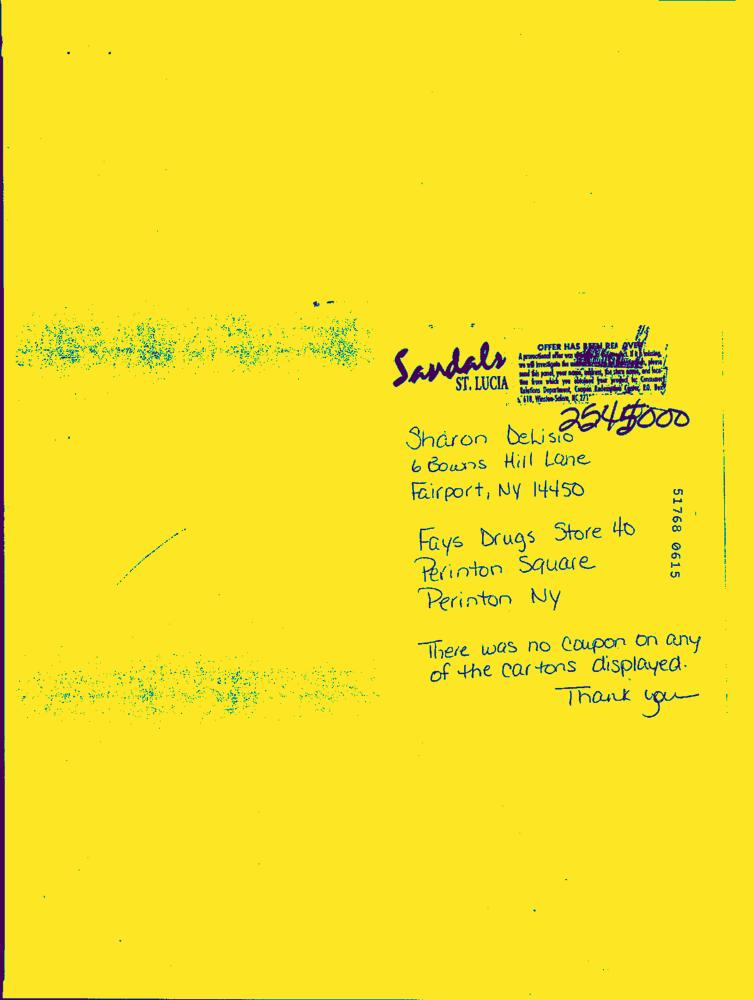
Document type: Hand-Written